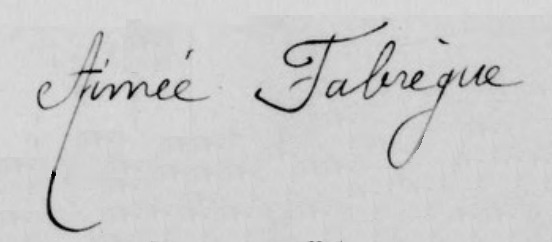
Signature of: aimée fabrègue